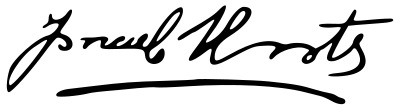
Signature of: ismael montes gamboa